Question: What might the diagnosis be?
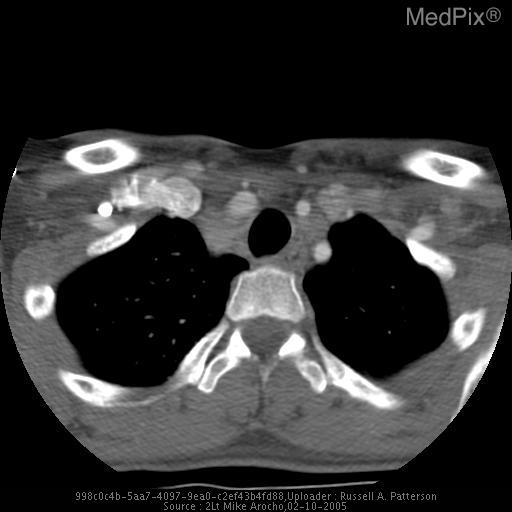
Answer: The possible diagnosis includes •  Malignancy
» Hodgkin’s disease
» Non-Hodgkin’s lymphoma
» Mediastinal malignancy
•  Benign neoplasm
•  Granulomatous disease
•  Other inflammation (abscess)
•  Congenital abnormality.